Question: How is the history relevant to the case?
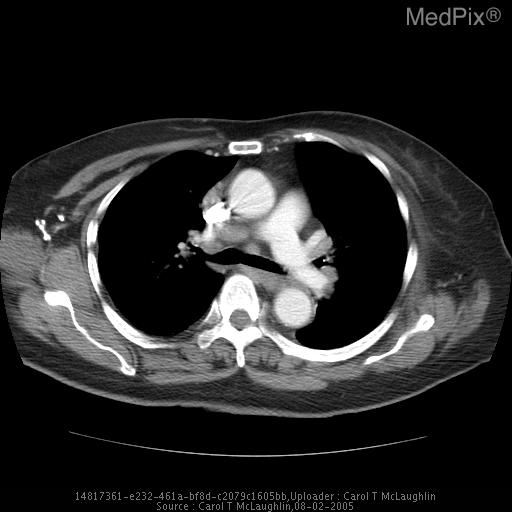
Answer: The patient's history of 74 y/o female with h/o Sjogren's syndrome with left parotid mass and incidental note of upper mediastinal lymph nodes on CT of the neck. is key in understanding the case.